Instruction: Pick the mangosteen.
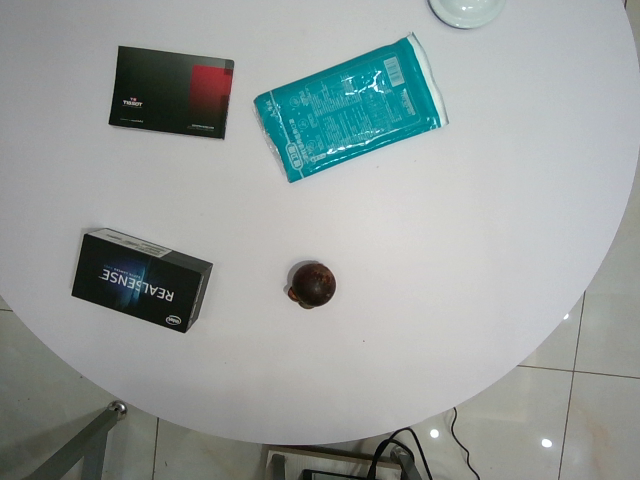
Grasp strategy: vertical